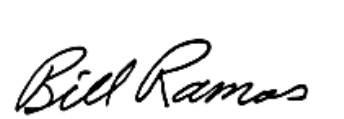
Signature of: bill ramos